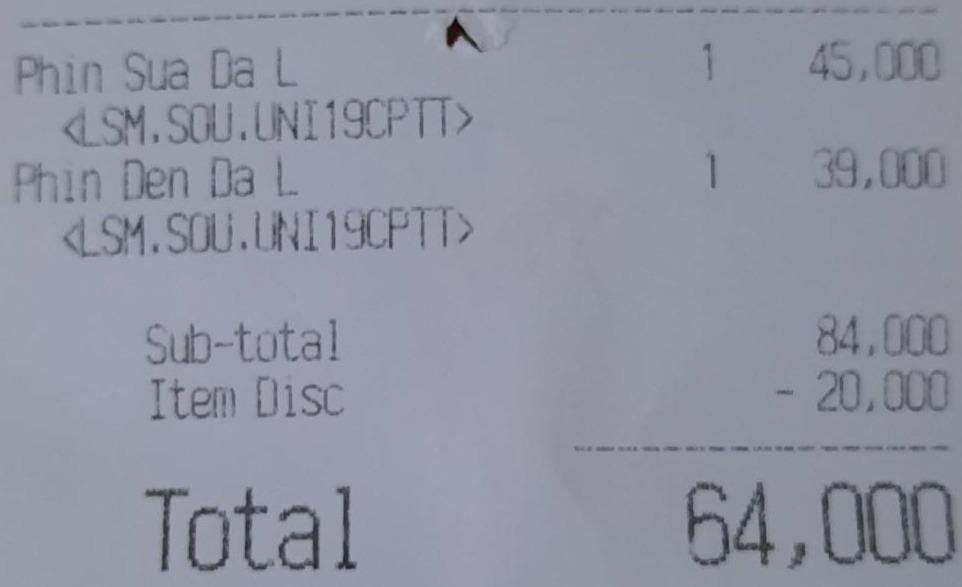
<table>
<tr>
<td>Phin Sua Da L</td>
<td>1</td>
<td>45,000</td>
</tr>
<tr>
<td>&lt;LSM.SOU.UNI19CPTT&gt;</td>
<td></td>
<td></td>
</tr>
<tr>
<td>Phin Den Da L</td>
<td>1</td>
<td>39,000</td>
</tr>
<tr>
<td>&lt;LSM.SOU.UNI19CPTT&gt;</td>
<td></td>
<td></td>
</tr>
</table>

Sub-total 84,000
Item Disc - 20,000

Total 64,000